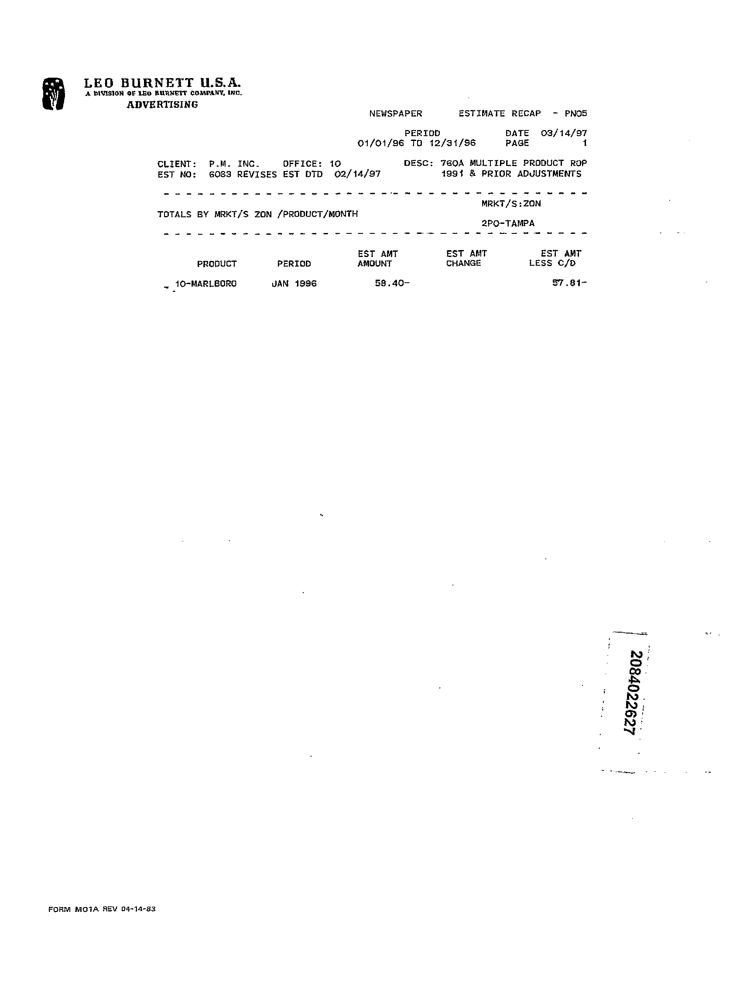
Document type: Invoice